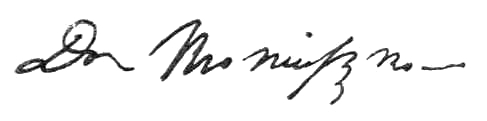
Signature of: dominik moniuszko